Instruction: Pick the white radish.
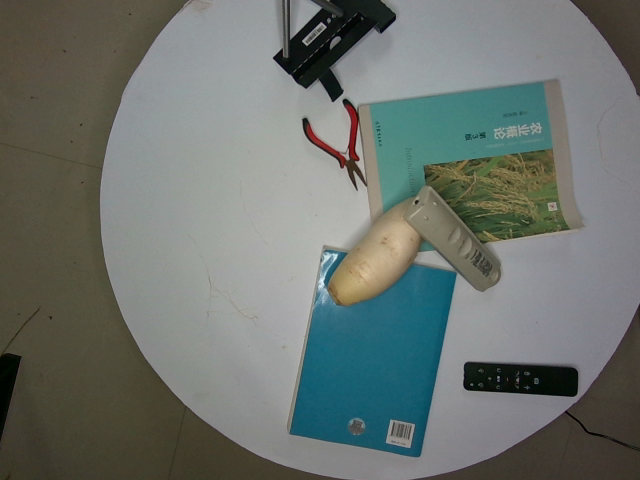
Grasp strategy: vertical